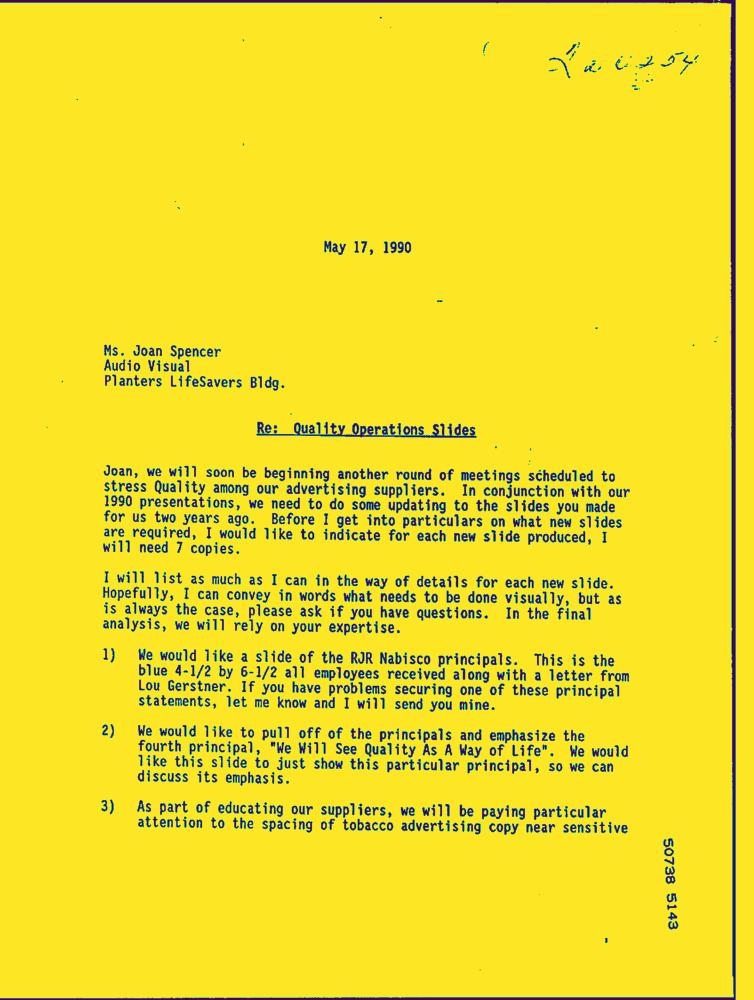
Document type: Letter-Doc